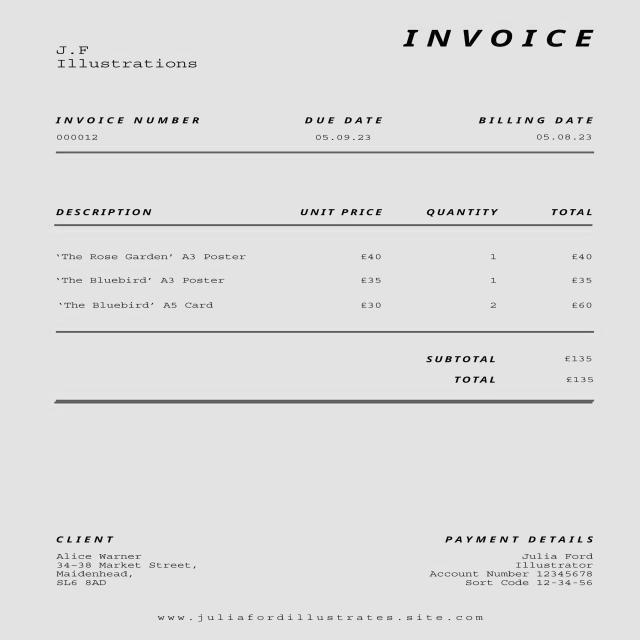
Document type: Invoice